Question: What do the imaging results show?
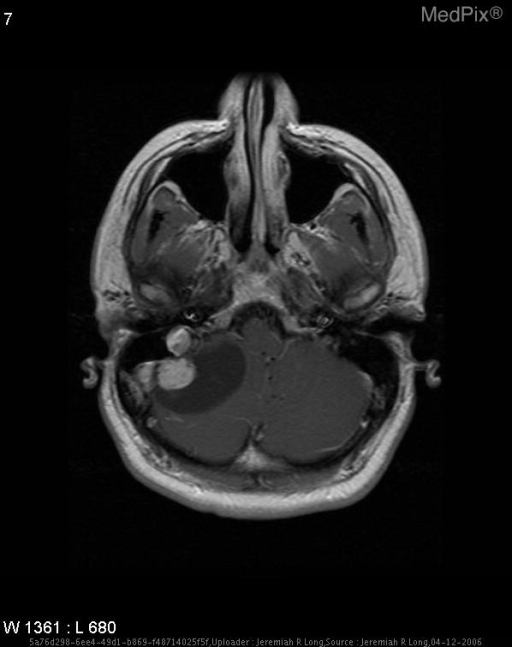
Answer: The imaging shows Aggressive cystic mass lesion in the right aspect of the posterior fossa measuring 4.8 cm by 3.1 cm by 2.3 cm with a solid enhancing mural nodule measuring approximately 2.1 cm in diameter.  There is mild to moderate surrounding edema and flow voids are present within the mural nodule. Aggressive cystic mass lesion in the right aspect of the posterior fossa measuring 4.8 cm by 3.1 cm by 2.3 cm with a solid enhancing mural nodule measuring approximately 2.1 cm in diameter.  There is mild to moderate surrounding edema and flow voids are present within the mural nodule.

T1 post-gadolinium: cystic lesion with mural nodule demonstrating uniform enhancement..